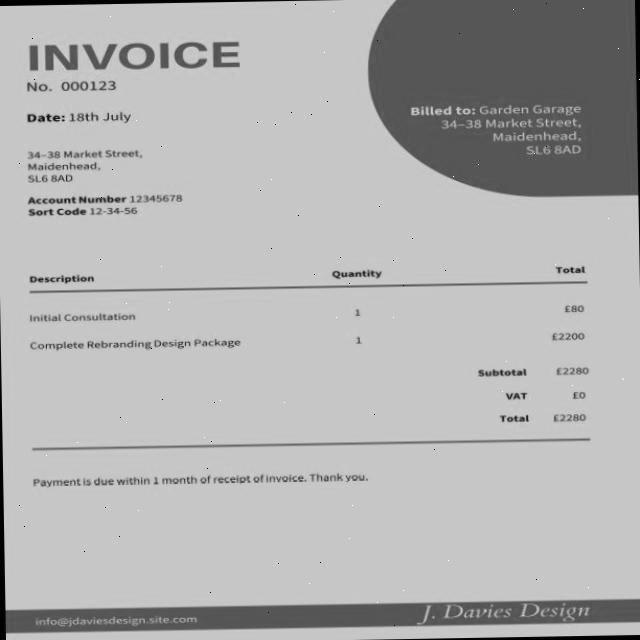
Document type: Invoice